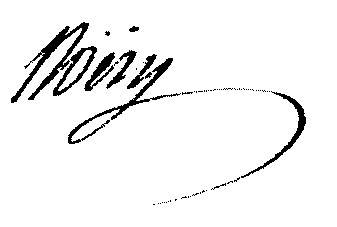
Signature of: guillaume boëry